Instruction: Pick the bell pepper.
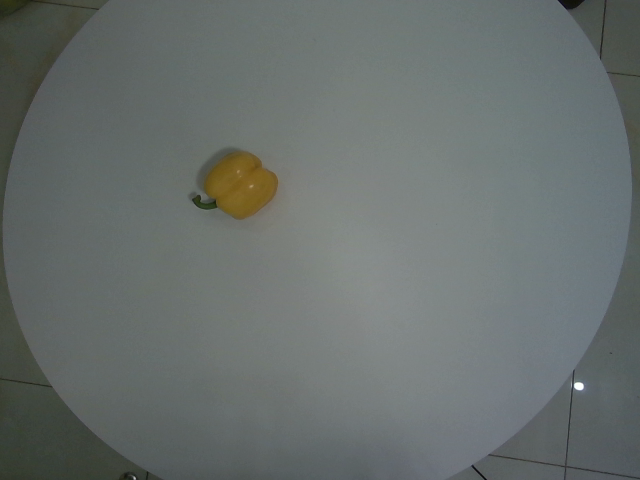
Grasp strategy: vertical